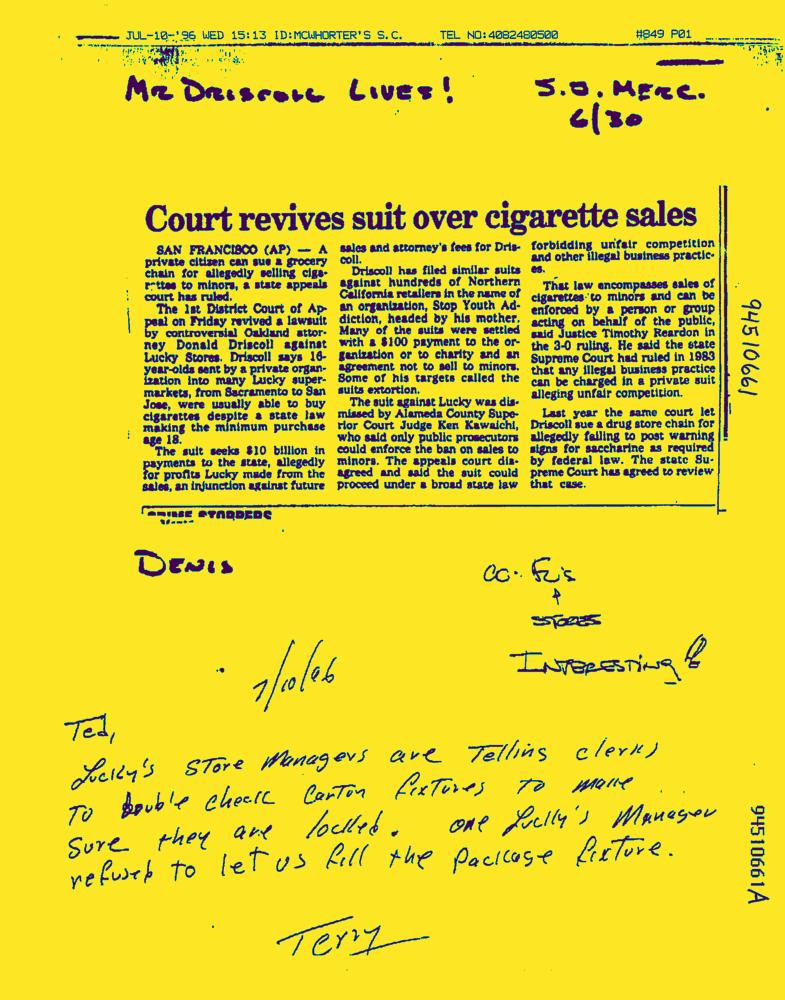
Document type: News-Article